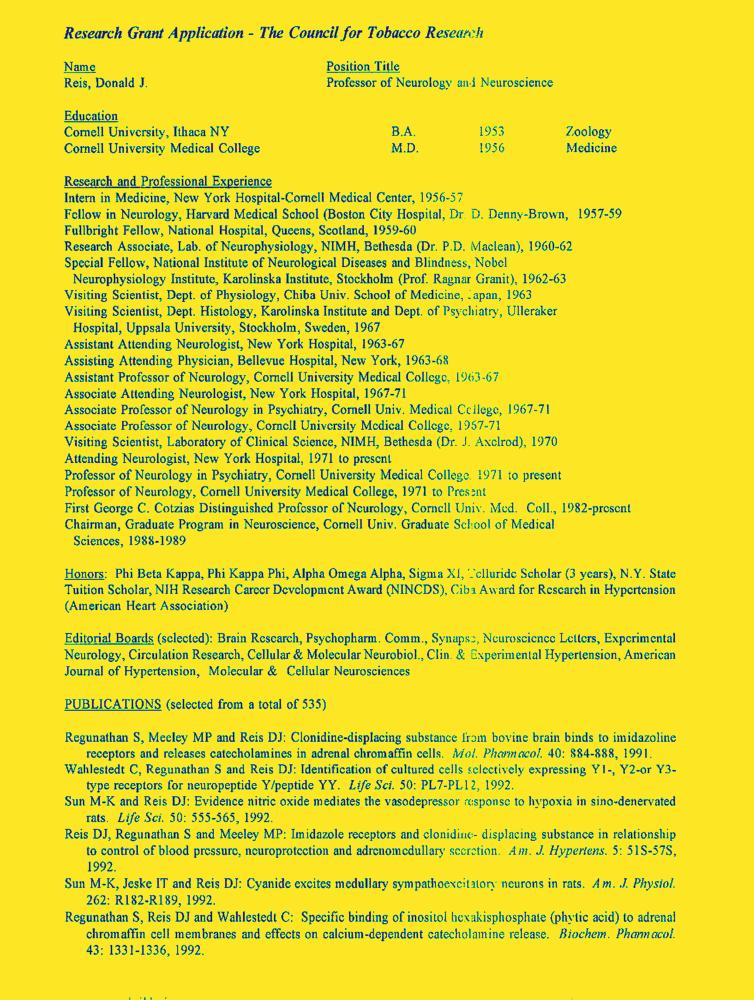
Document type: Resume-Doc